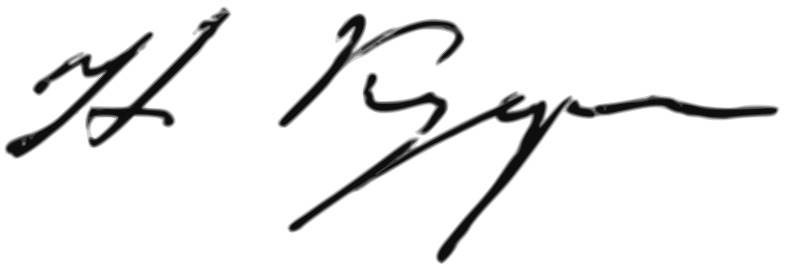
Signature of: nina kuprina